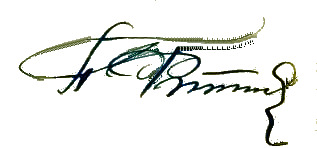
Signature of: pavel fitin